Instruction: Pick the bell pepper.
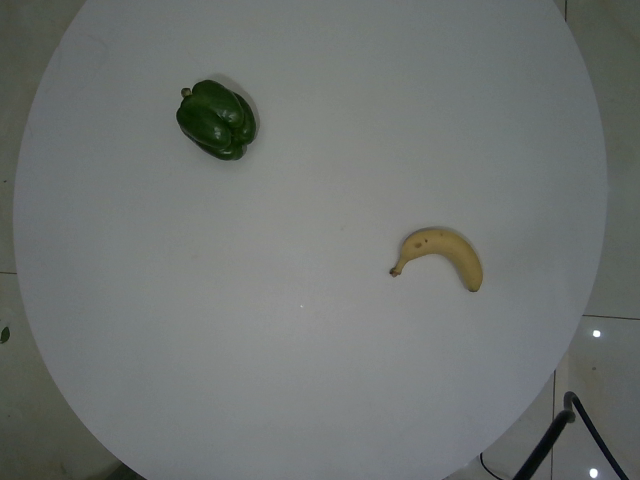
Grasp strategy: vertical